Question: What type of tax is indicated in the document, personal property or real estate?
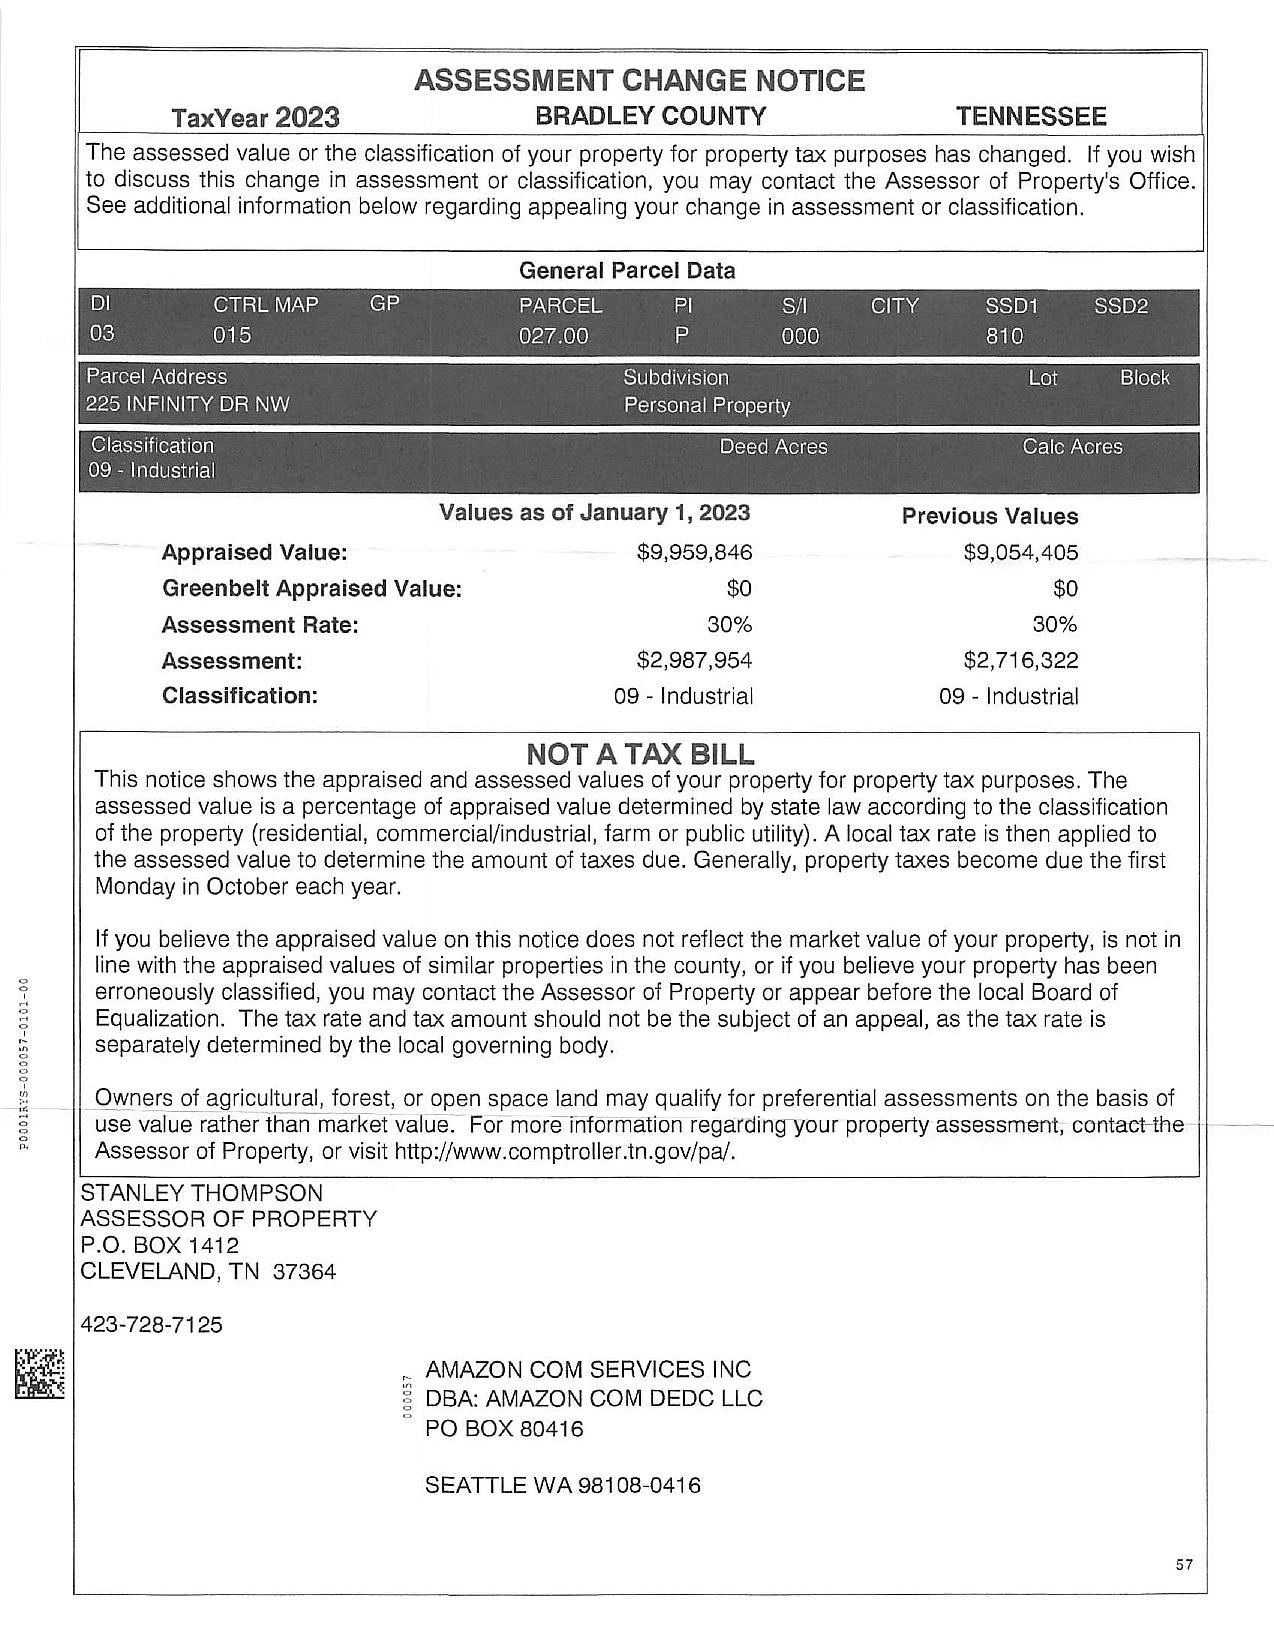
Answer: "Personal Property"